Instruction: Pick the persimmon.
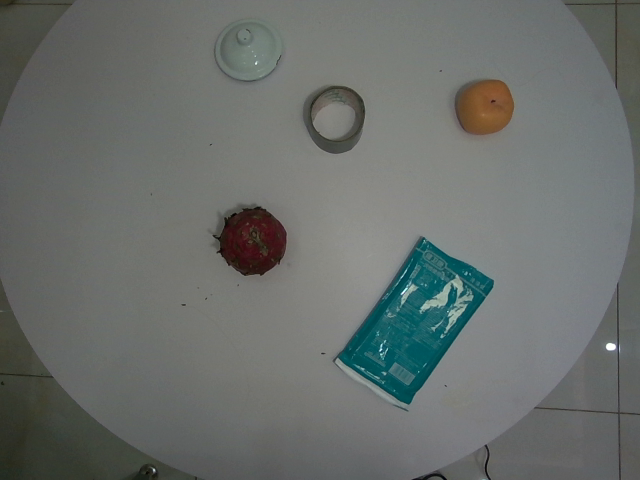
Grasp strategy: vertical